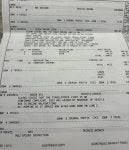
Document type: Invoice